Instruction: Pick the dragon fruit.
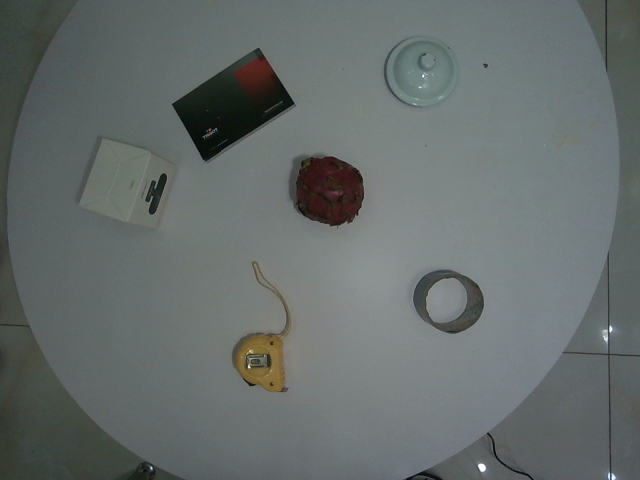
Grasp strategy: vertical